Question: What is the potential diagnosis?
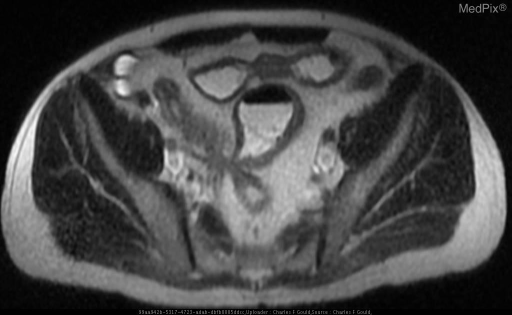
Answer: The possible diagnosis includes 	Ulcerative colitis (“Backwash ileitis”)
	Infection
	Ischemia
	Radiation enteritis
	Metastases / lymphoma.